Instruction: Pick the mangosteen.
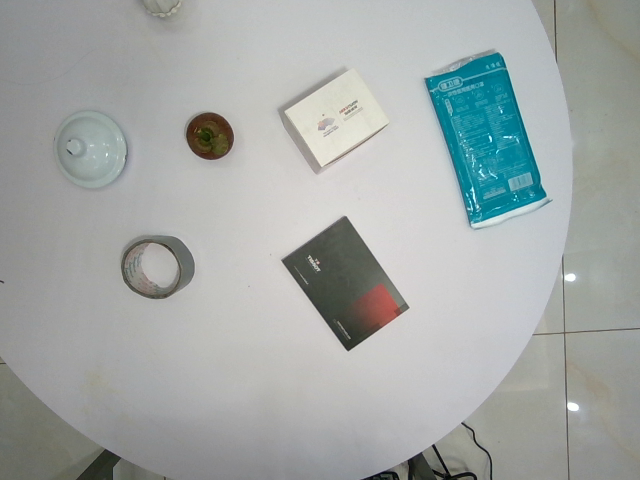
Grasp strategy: vertical